Question: What is the suspected problem?
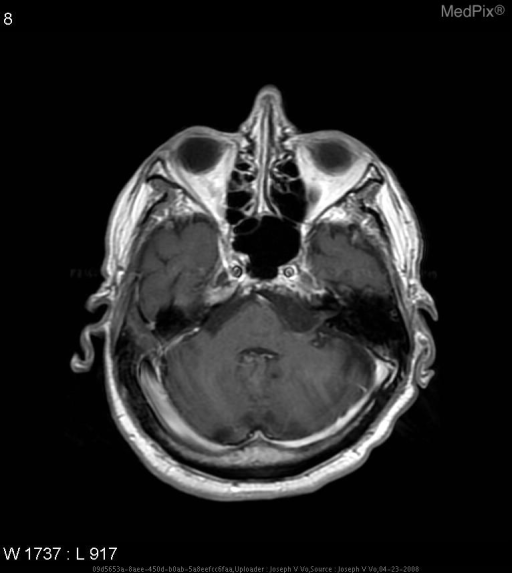
Answer: The findings suggest Irregularly shaped, well demarcated mass in the left cerebellopontine angle that is slightly hyperintense on axial T1 MRI before contrast, hypointense on axial T1 MRI after contrast, hyperintense on axial T2 MRI, hypointense on axial FLAIR, and hyperintense on axial DWI MRI.. There is a hypointense mass with irregular borders in the left cerebellopontine angle.  There is no enhancement.. The patient might have a history of This 78 year old man came to the hospital for recent seizure like activity.  Past medical history is significant for seizures..